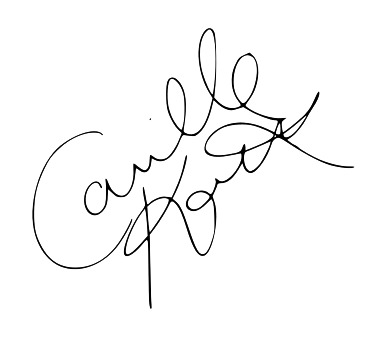
Signature of: camille kostek